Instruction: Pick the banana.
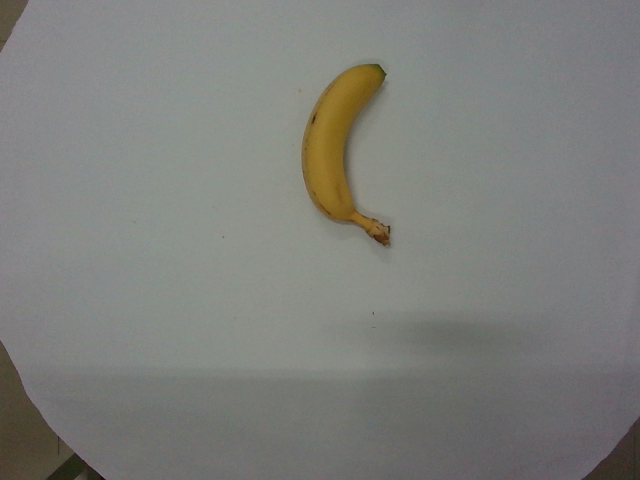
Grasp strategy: vertical